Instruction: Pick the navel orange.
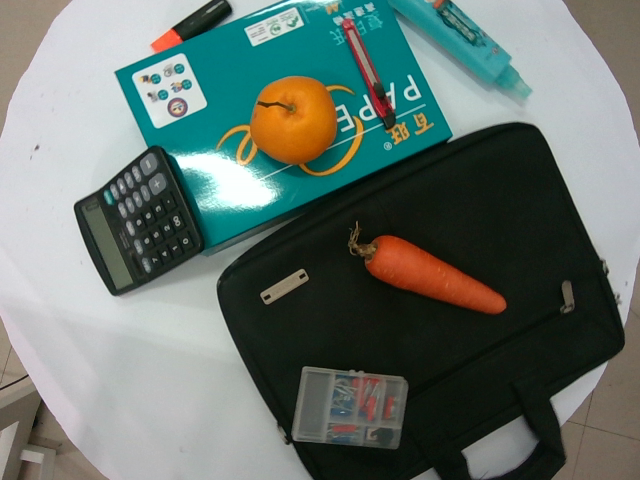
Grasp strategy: vertical